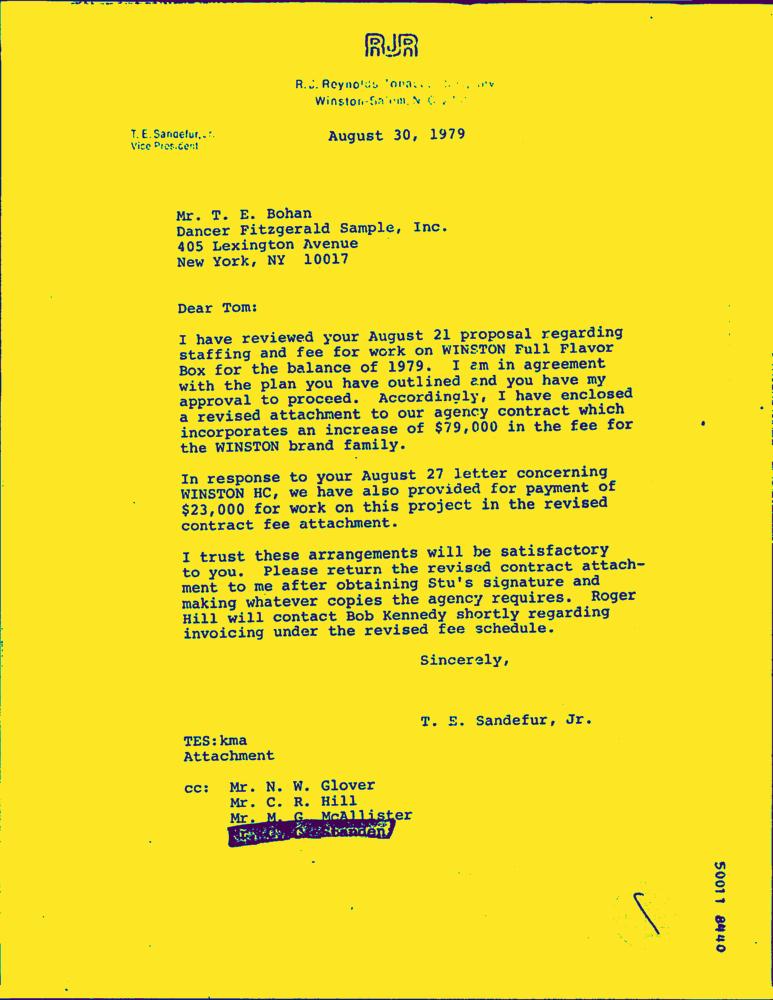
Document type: Letter-Doc